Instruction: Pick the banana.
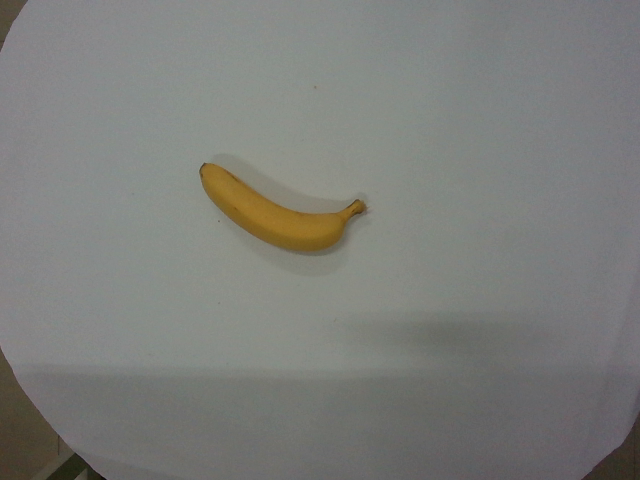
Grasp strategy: vertical